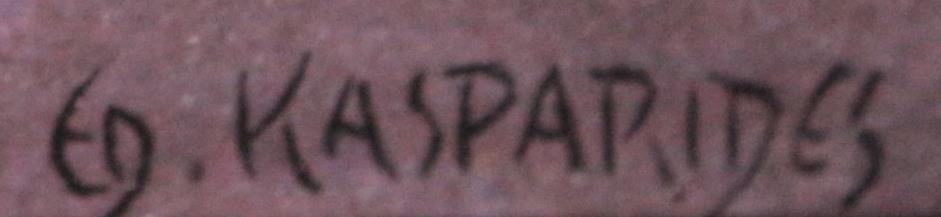
Signature of: eduard kasparides